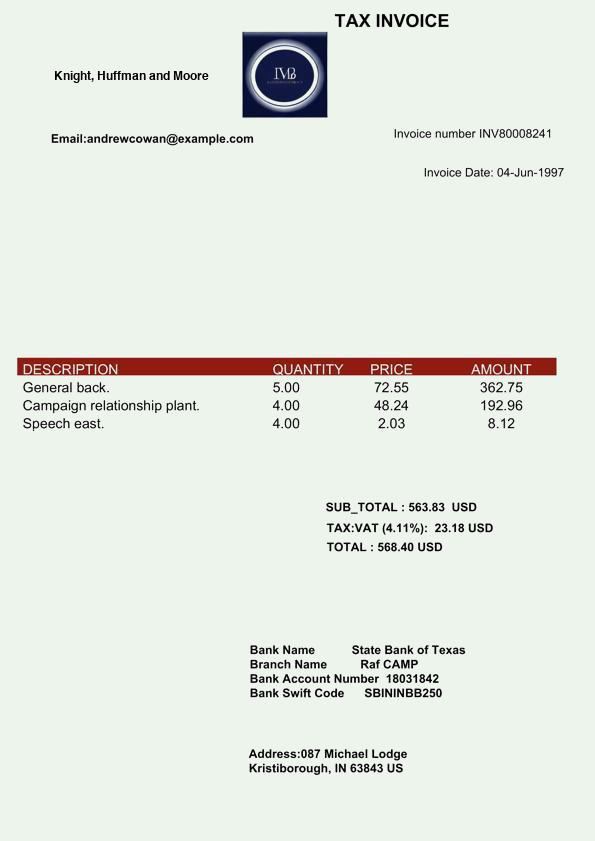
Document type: Invoice